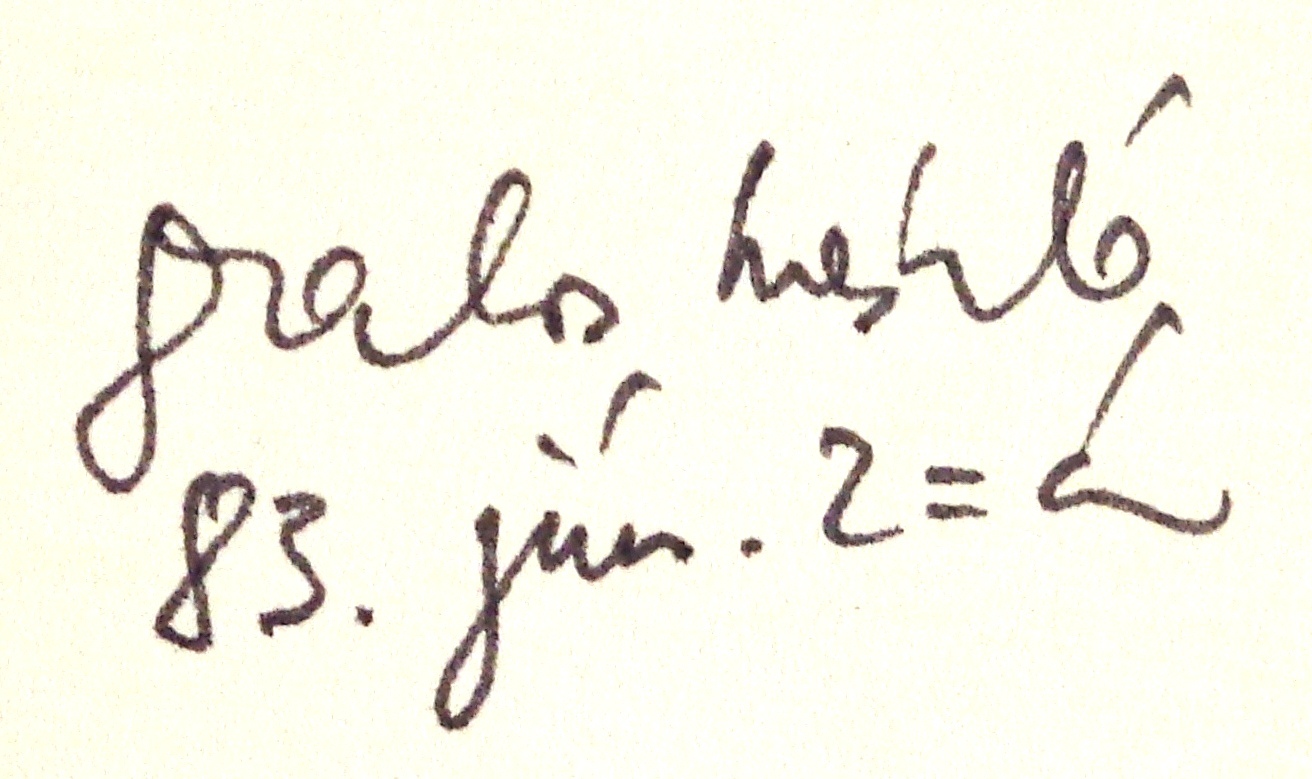
Signature of: lászló dalos